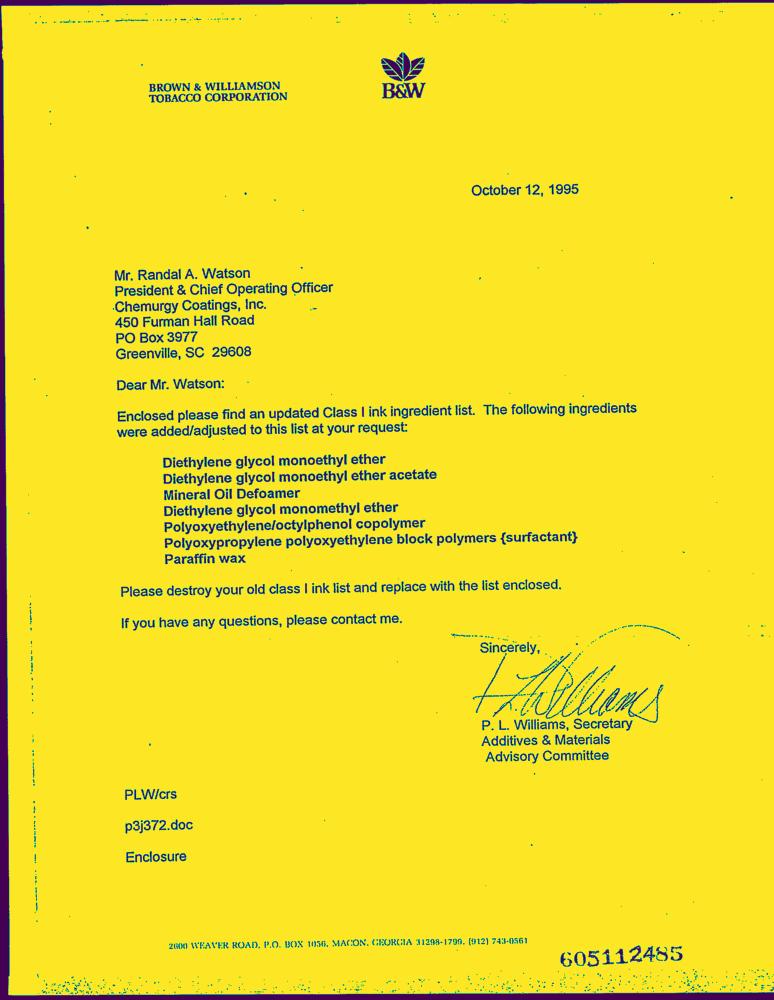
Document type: Letter-Doc